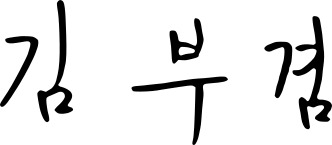
Signature of: kim boo kyum